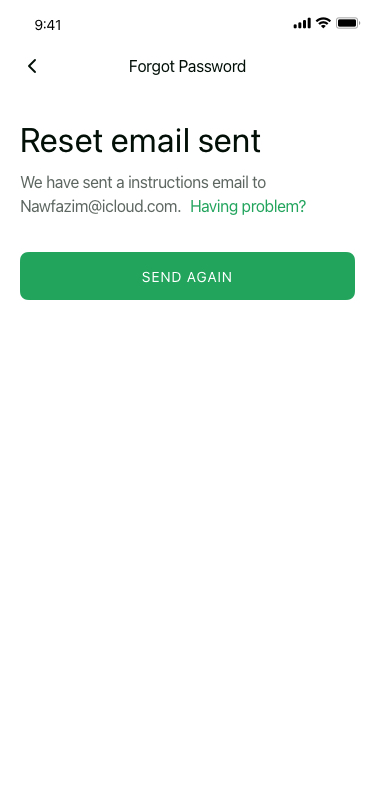
Text in this UI design:
Reset email sent
We have sent a instructions email to Nawfazim@icloud.com.
Having problem?